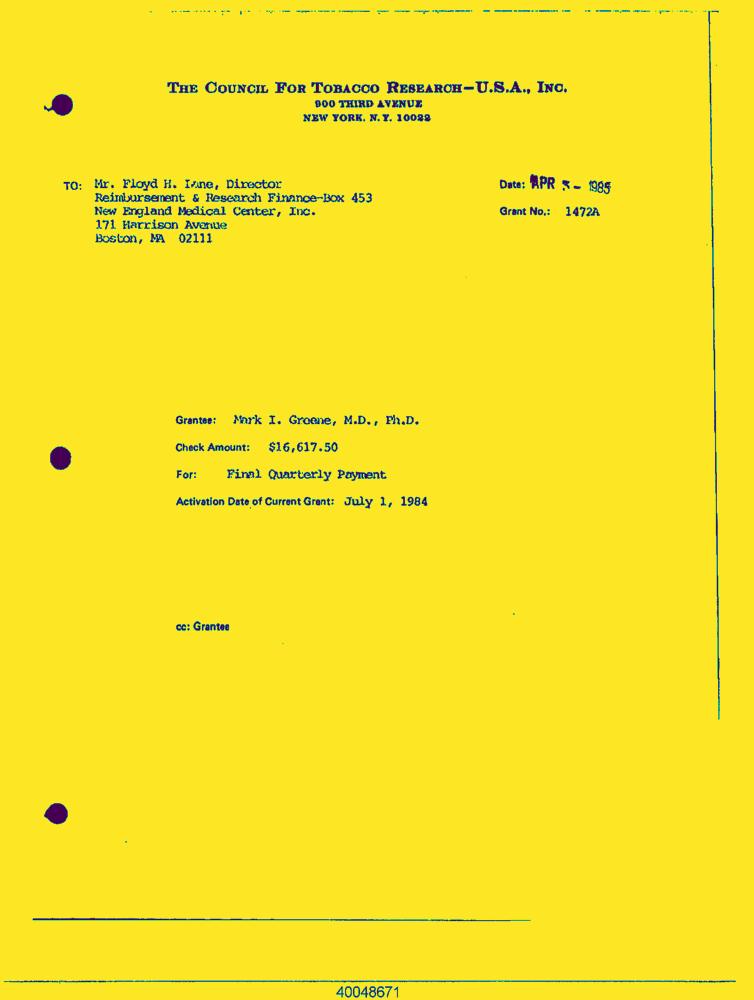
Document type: Letter-Doc